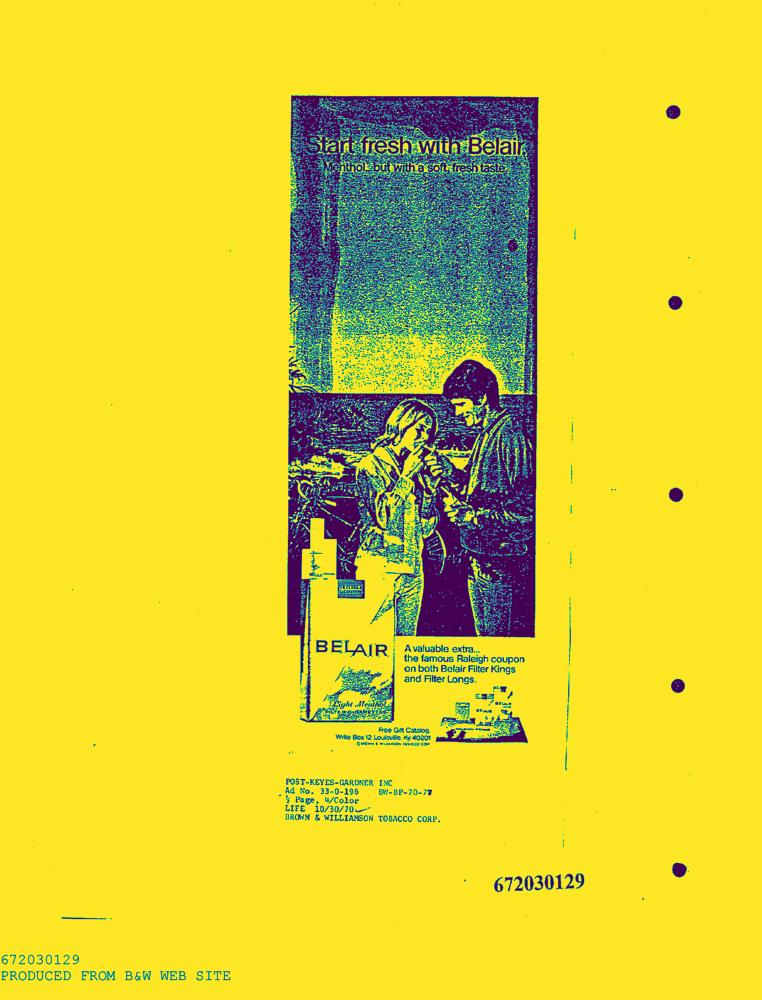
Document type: AD